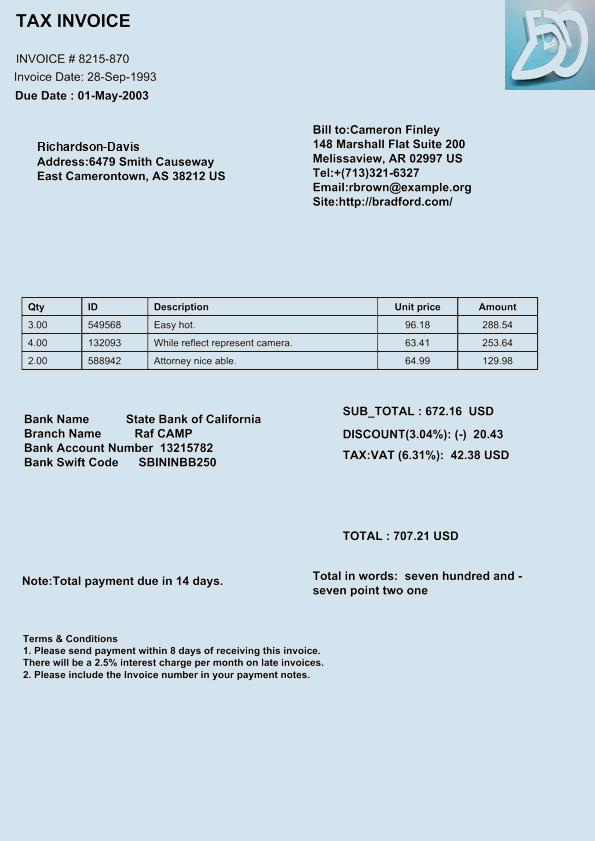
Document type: Invoice